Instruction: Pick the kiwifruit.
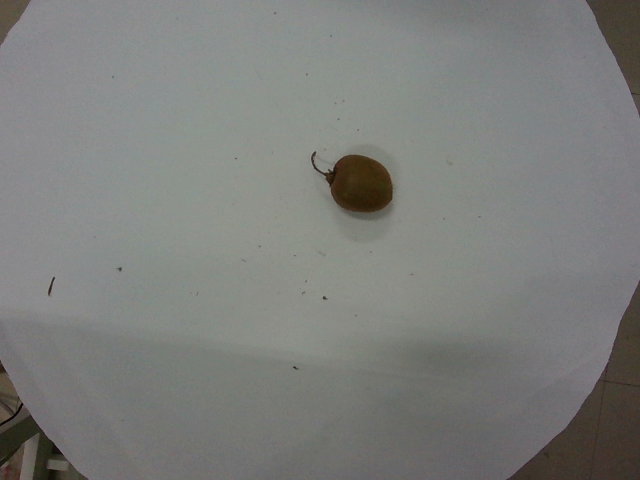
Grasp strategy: vertical